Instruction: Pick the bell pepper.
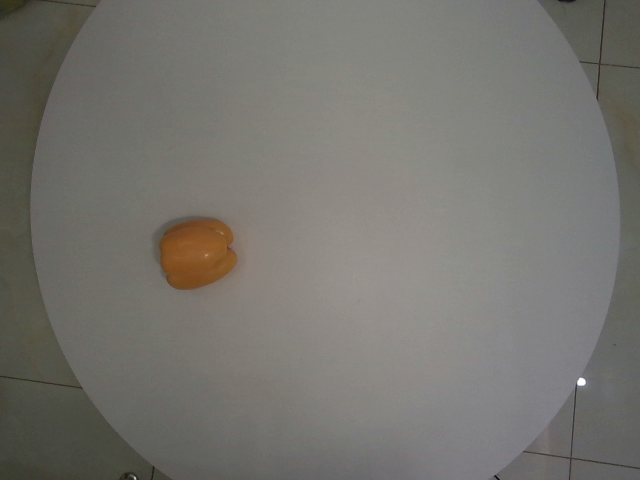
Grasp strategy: vertical